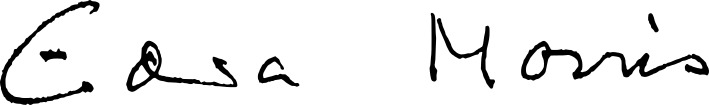
Signature of: edita morris